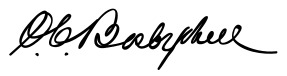
Signature of: oliver bosbyshell